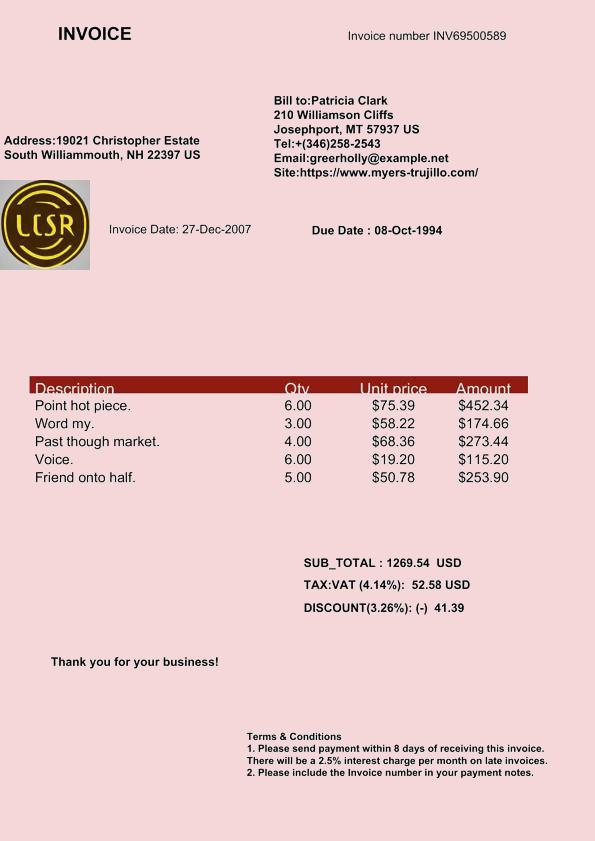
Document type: Invoice